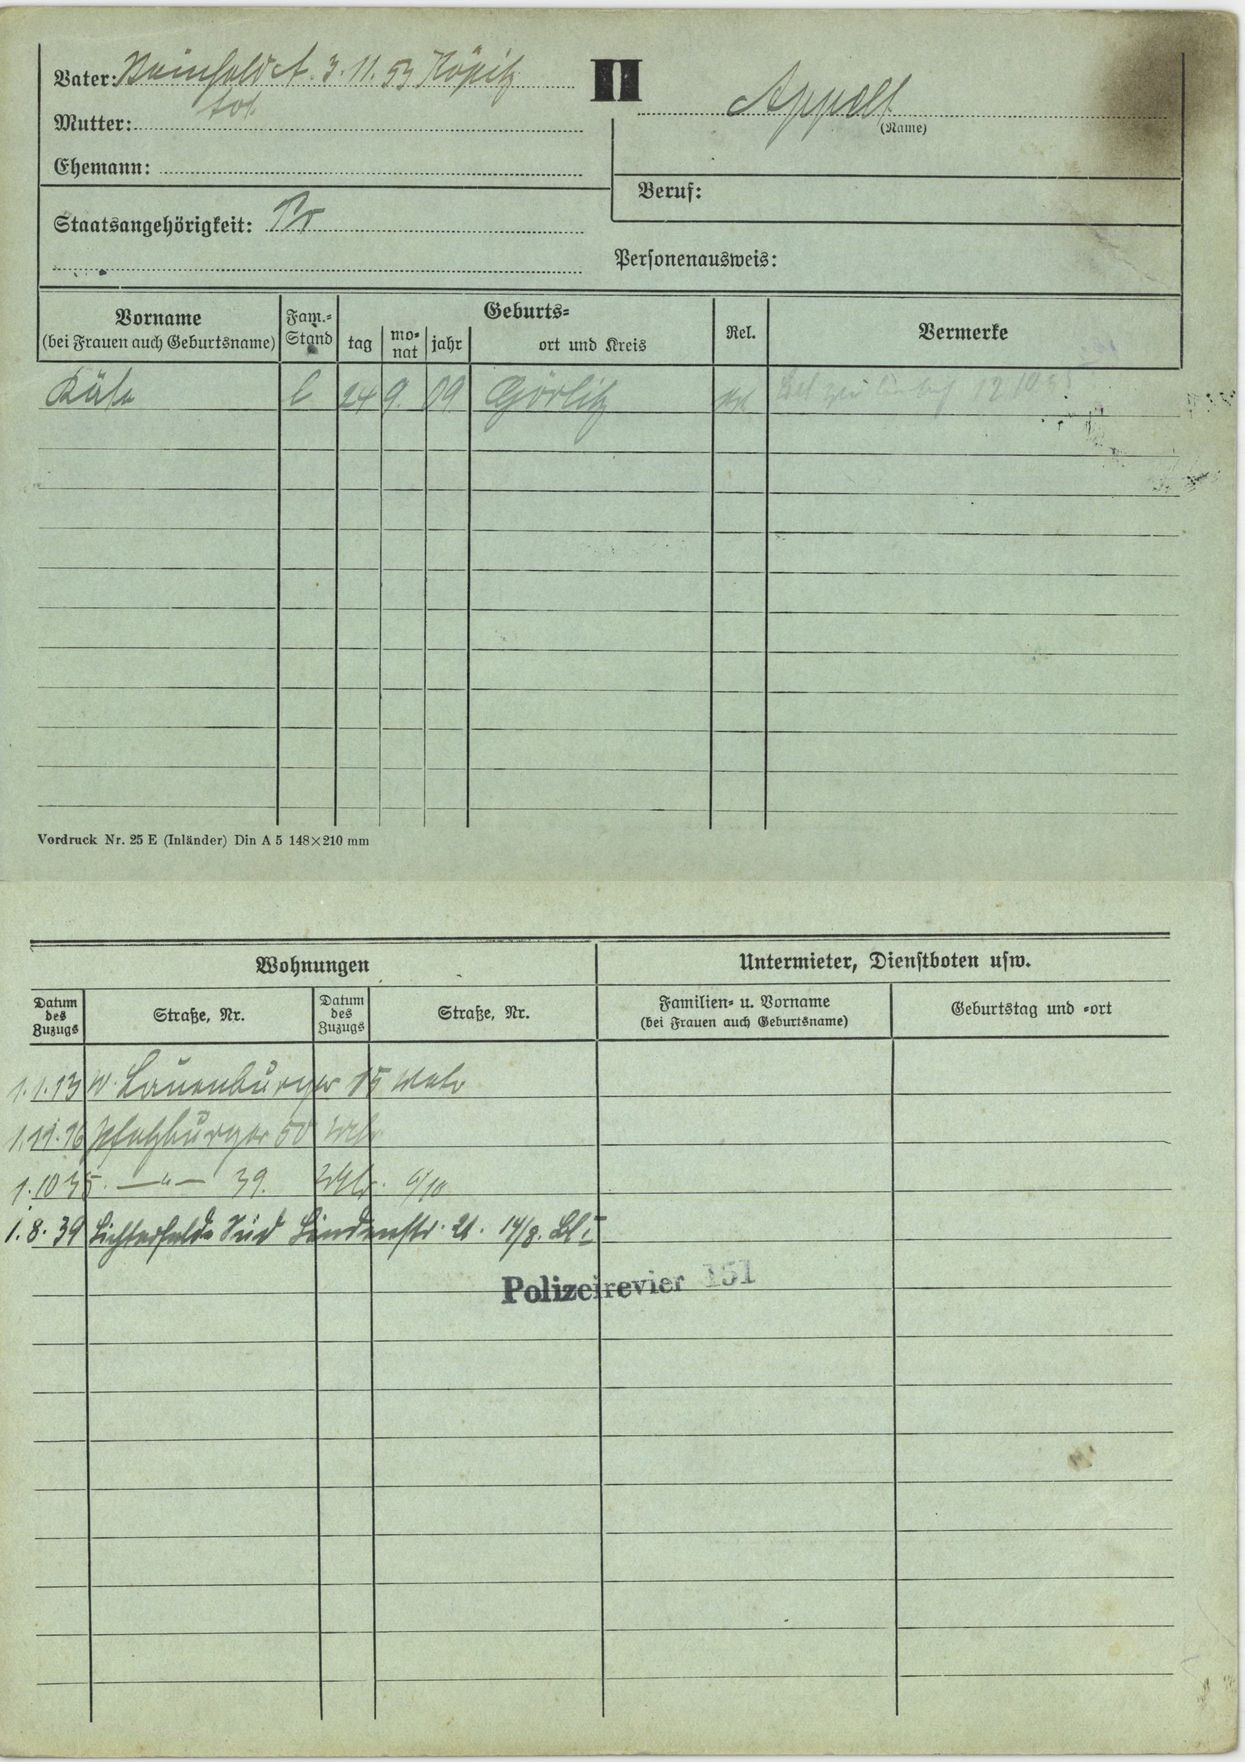
Appelt